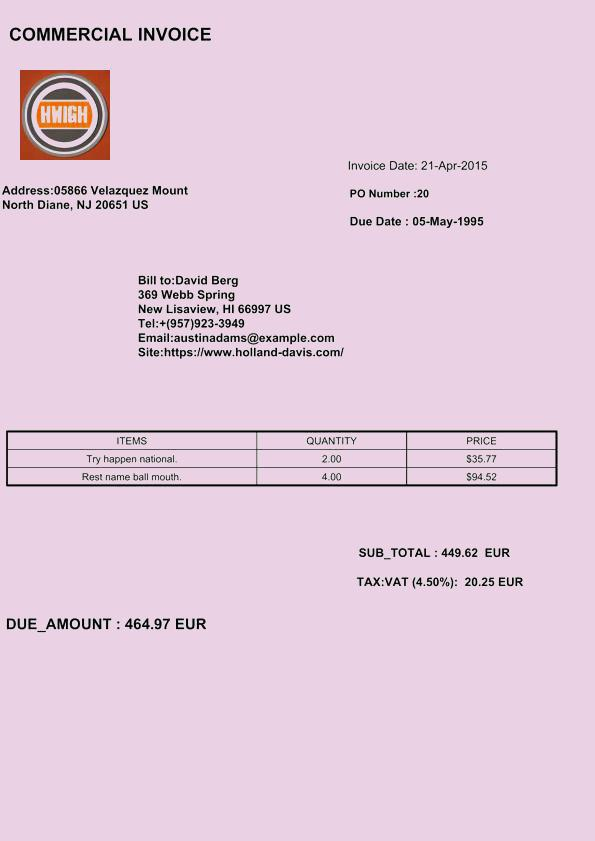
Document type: Invoice